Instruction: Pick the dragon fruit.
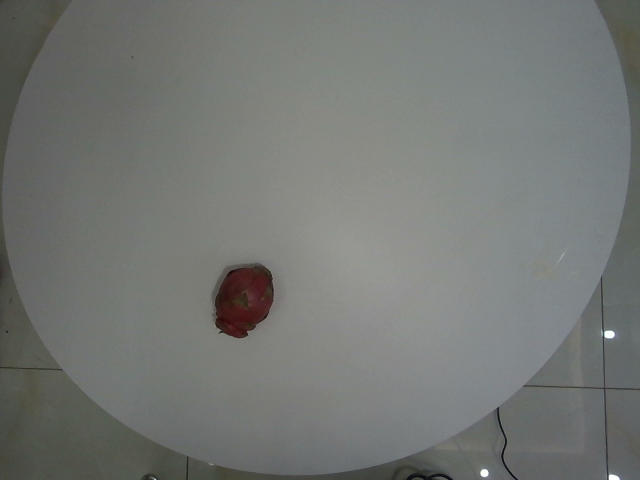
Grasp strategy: vertical